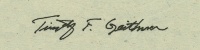
Signature of: timothy geithner